Question: What do the imaging results show?
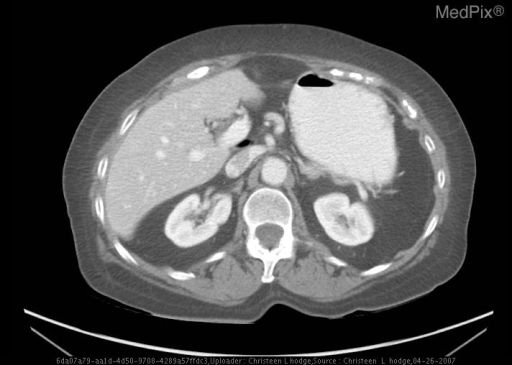
Answer: The imaging shows Axial CT images with contrast show the entire small bowel in Right side of abdomen, and large bowel in Left side of abdomen.  There is inversion of SMV-SMA relationship with the SMV located to the Left of the SMA. Axial CT images with contrast show the inversion of SMV-SMA relationship with the SMV rotating from the Right of SMA to the left of the SMA..